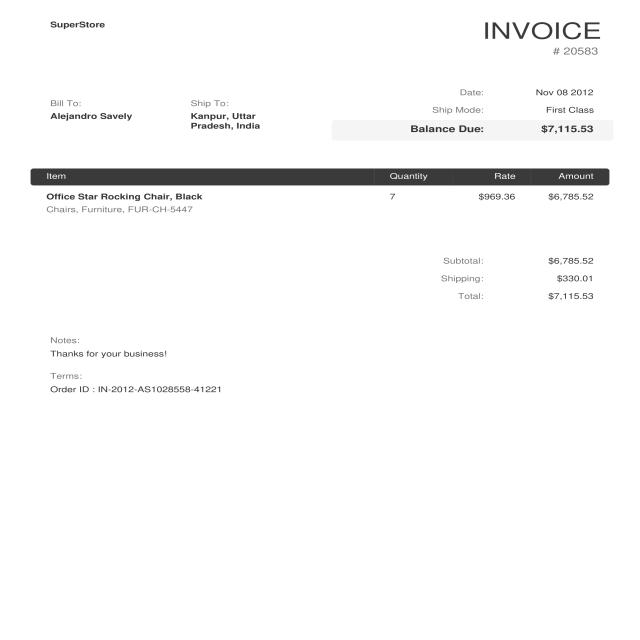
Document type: Invoice